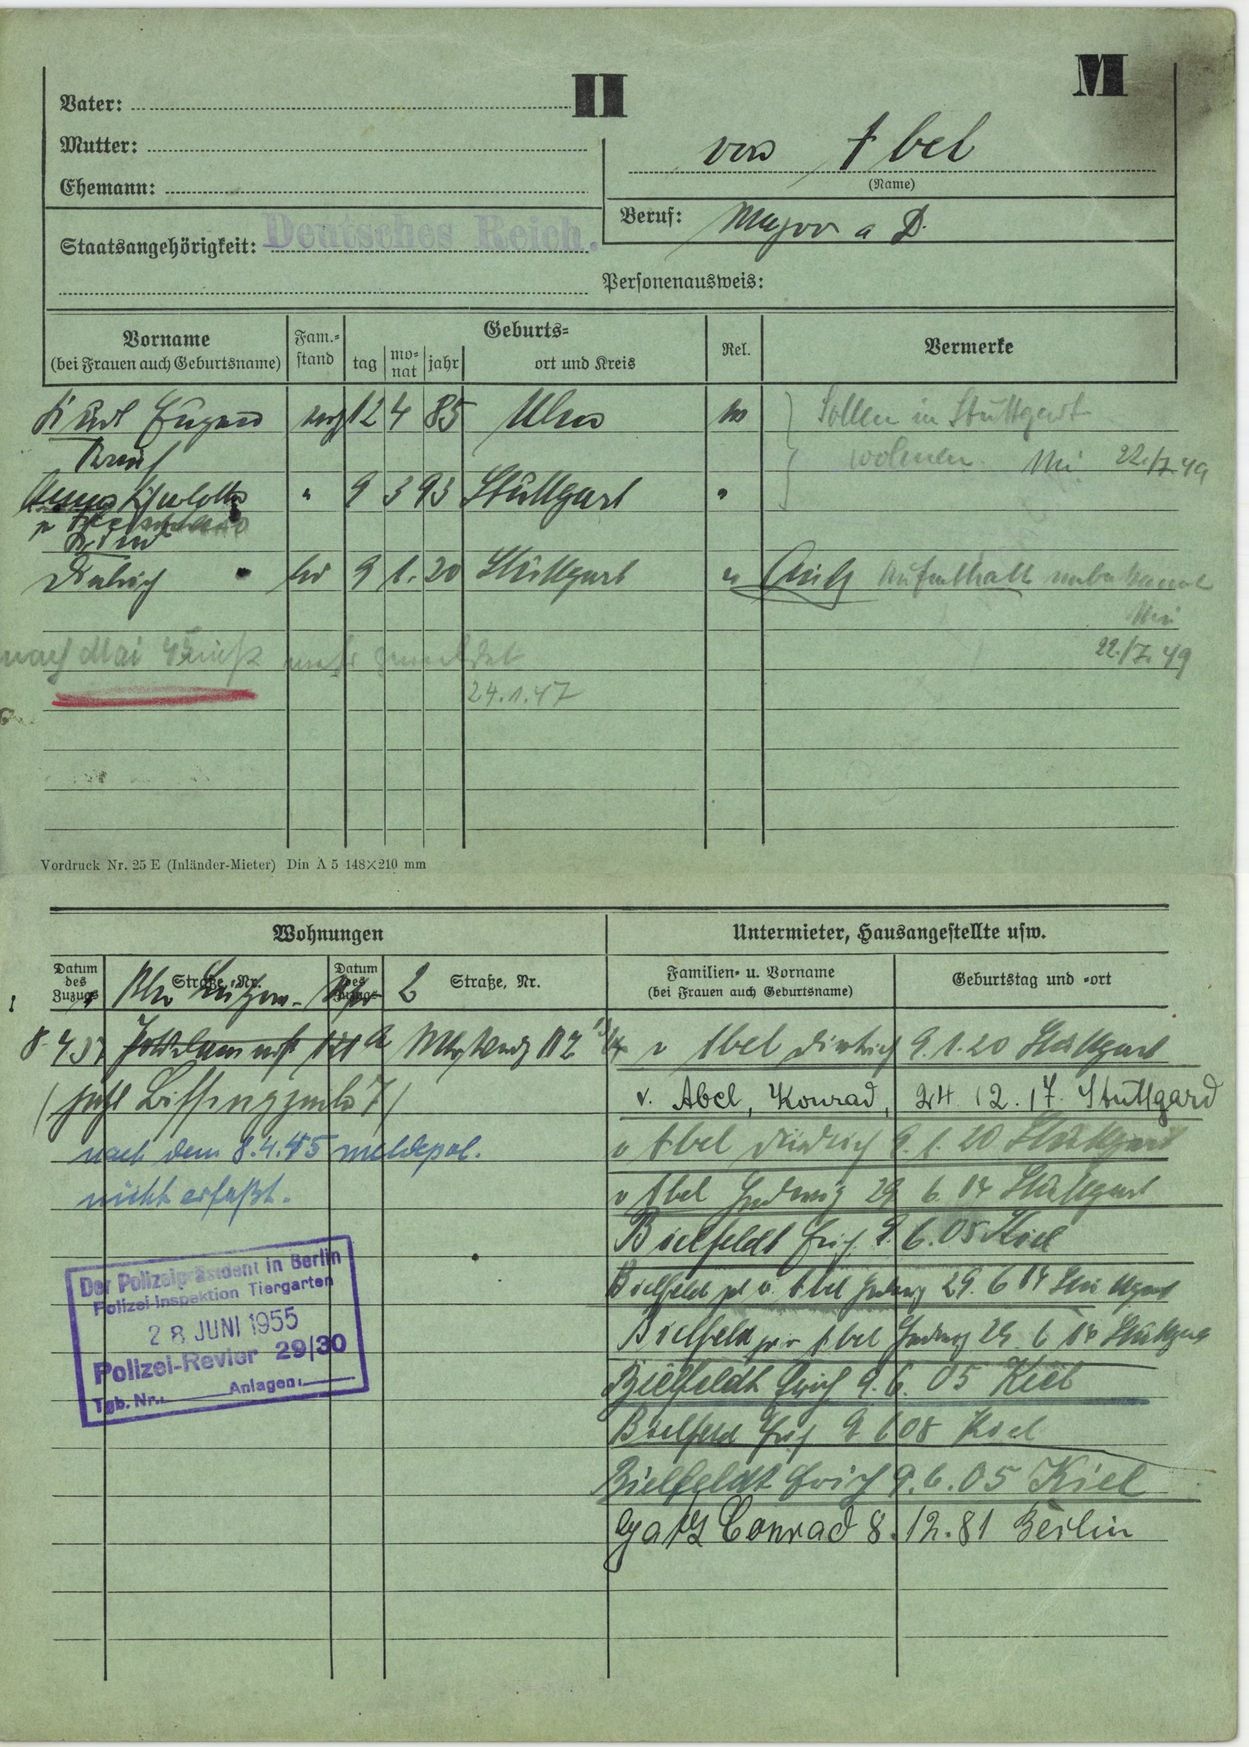
von Abel